Question: What jurisdiction, city, or county is the document associated with?
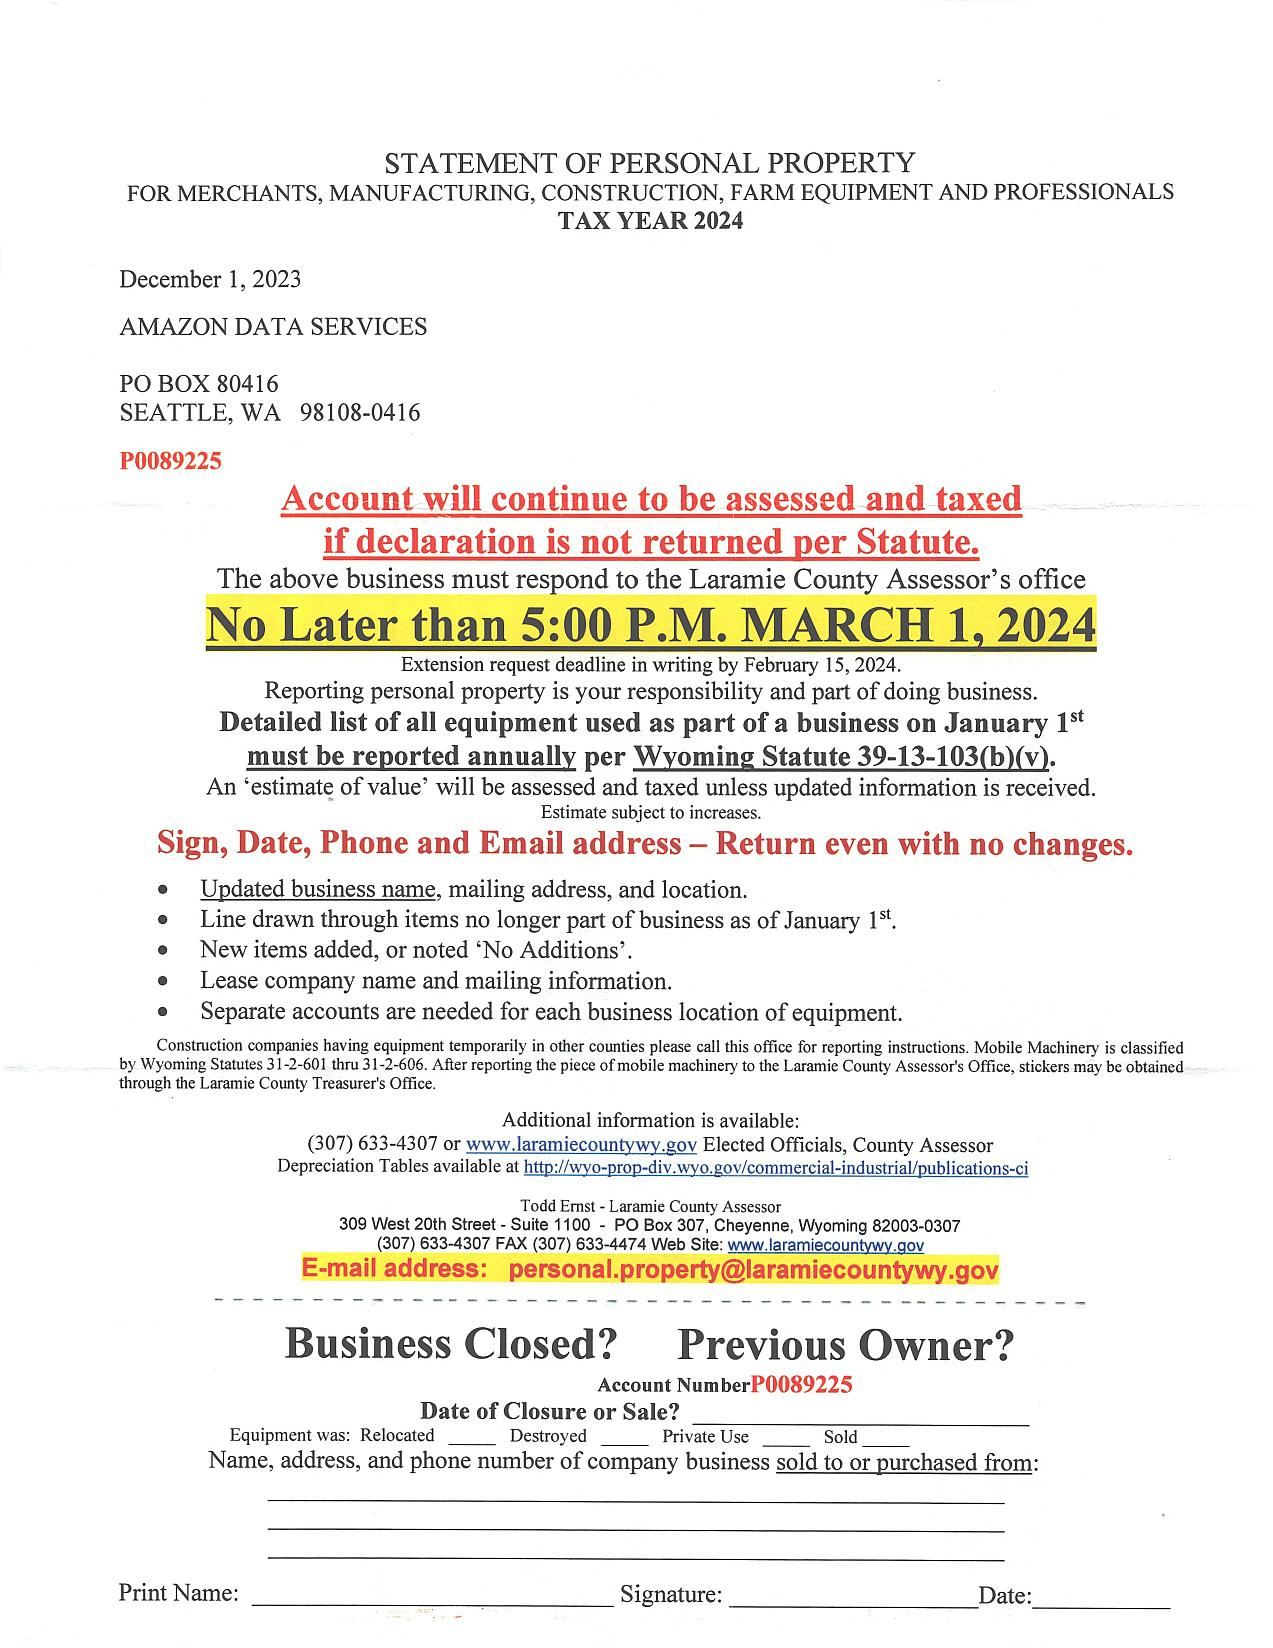
Answer: "Laramie County"